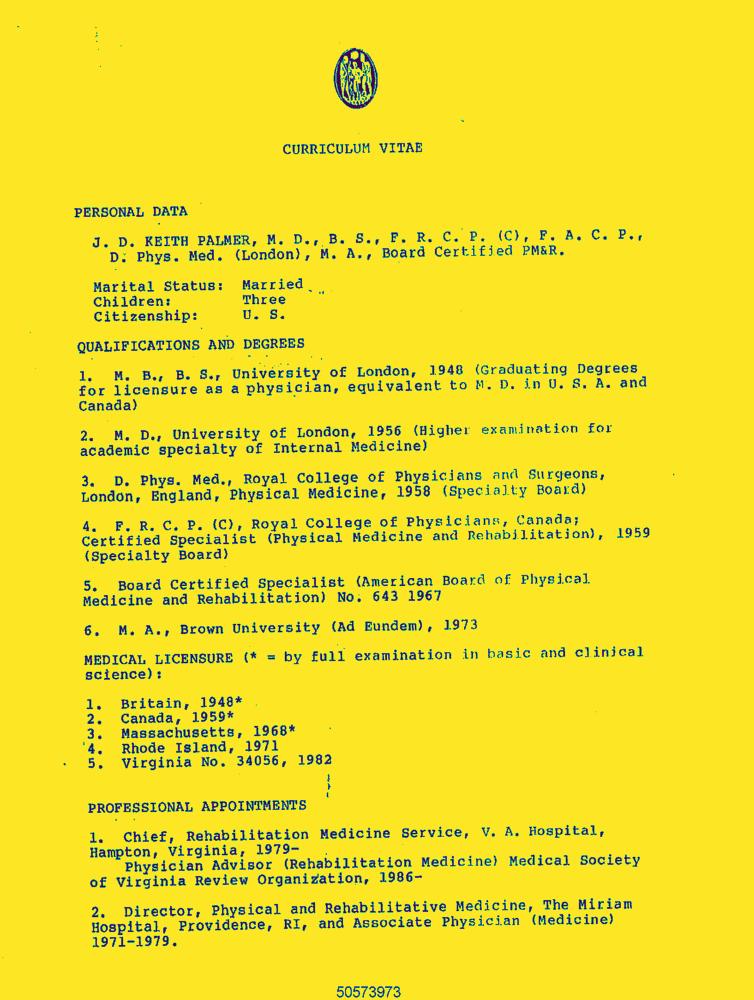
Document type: Resume-Doc